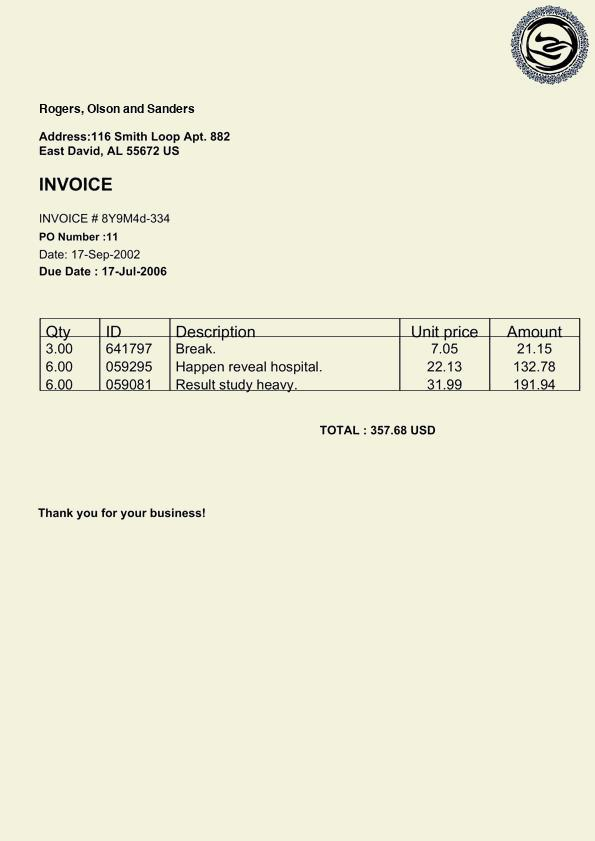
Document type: Invoice